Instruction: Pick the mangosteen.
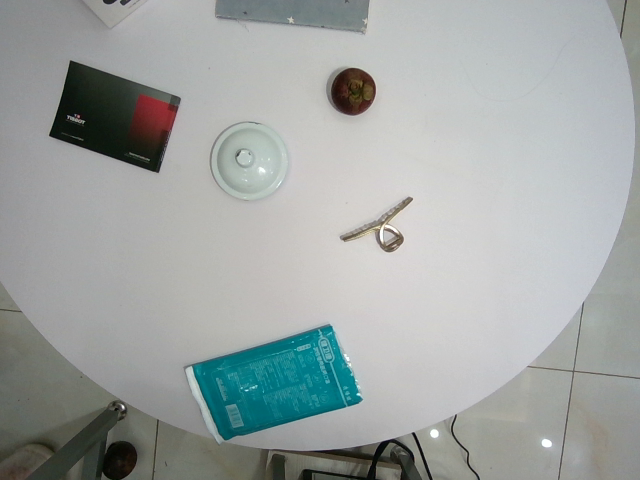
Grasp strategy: vertical